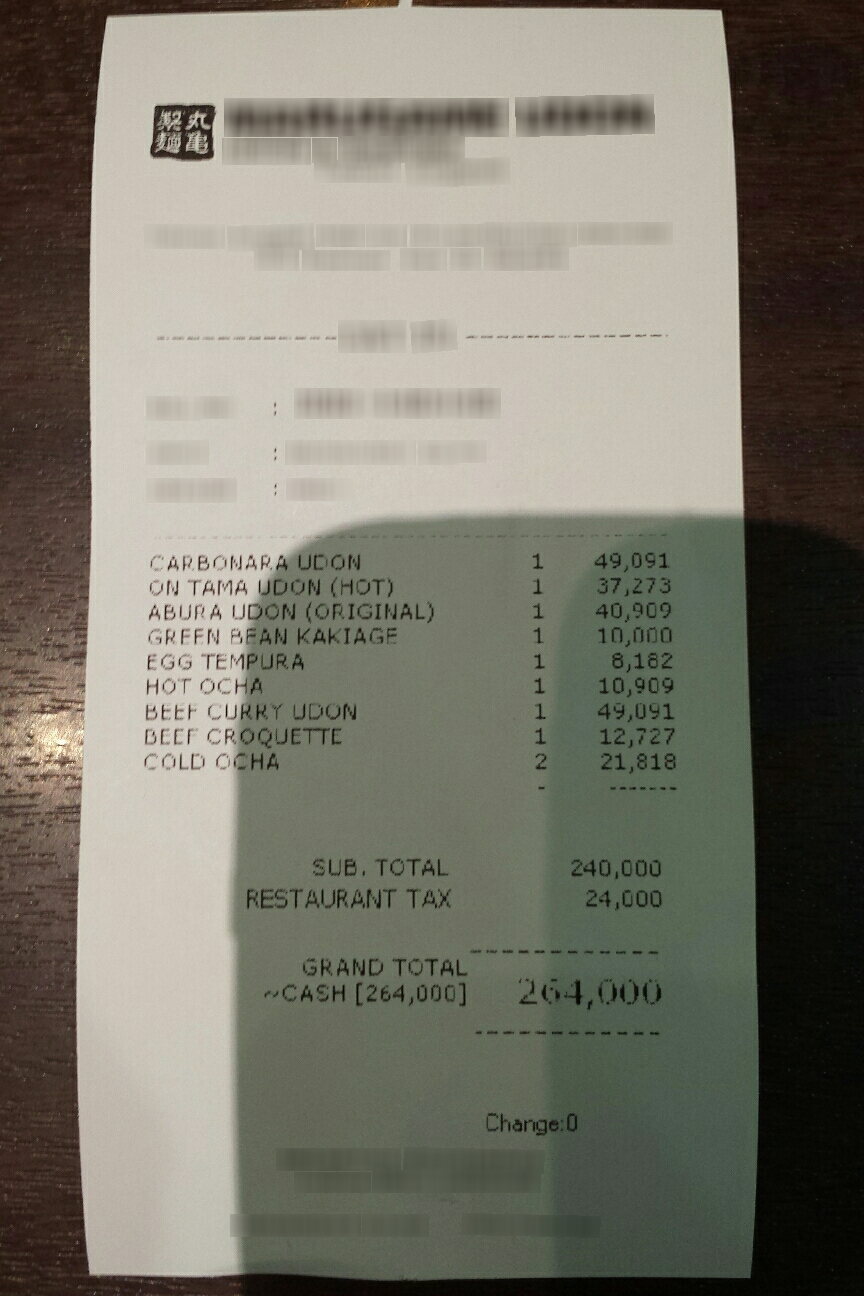
Number of items: 9
Subtotal: 240,000
Tax: 24,000
Total: 264,000
OCR text regions:
text: CARBONARA
text: UDON
text: 1
text: 49,091
text: ON
text: TAMA
text: UDON
text: (HOT)
text: 1
text: 37,273
text: ABURA
text: UDON
text: (ORIGINAL)
text: 1
text: 40,909
text: GREEN
text: BEAN
text: KAKIAGE
text: 1
text: 10,000
text: EGG
text: TEMPURA
text: 1
text: 8,182
text: HOT
text: OCHA
text: 1
text: 10,909
text: BEEF
text: CURRY
text: UDON
text: 1
text: 49,091
text: BEEF
text: CROQUETTE
text: 1
text: 12,727
text: COLD
text: OCHA
text: 2
text: 21,818
text: SUB.
text: TOTAL
text: 240,000
text: RESTAURANT
text: TAX
text: 24,000
text: GRAND
text: TOTAL
text: 264,000
text: ~ CASH
text: [264,000]
text: Change:
text: 0